Question: Describe the condition in detail:
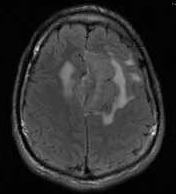
Answer: The disease is discussed as: The most common extraaxial neoplasm of the brain, meningiomas, often affect middle-aged women.  They account for 15-20% of all primary brain tumors. They are most commonly found in the parasagittal dura, convexities, sphenoid wing, cerebellopontine angle cistern, and olfactory groove.  Up to 90% are supratentorial, and 1% occur outside the CNS (presumably due to arachnoid rests).  Less than 10% cause symptoms, with the majority discovered incidentally or at autopsy or on brain imaging.

On CT, they are typically hyperdense, with up to 20% demonstrating calcification.  On MR, they are typically well-circumscribed and iso- to hypointense on T1, iso- to hyperintense on T2, and strongly enhancing.  A dural tail is seen in up to 72%, which is thought to represent a neoplastic infiltration or a reactive fibrovascular proliferation of the meninges.  This finding is suggestive but not specific, however.  Similarly, a distinct cleft of arachnoid with trapped CSF and vessels is common.  Meningiomas typically take one of two forms, either “globose” (spherical) or “en plaque” (flat).

Meningiomas may encase and narrow vessels, and incite a varying amount of edema, depending on location (cerebral cortical lesions have more edema, basal cisterns – less).  Bony changes may be hyperostotic or osteolytic, mimicking Paget’s or fibrous dysplasia.  On angiography, the “in-law” sign has been described (coming early and staying late) with an early blush and delayed washout.  Due to their vascularity, preoperative embolization can be performed (particularly at the skull base, where the lesions may be unresectable).

Malignant meningiomas, a rare variant, demonstrate rapid growth or intraparenchymal invasion.  These are associated with a higher rate of recurrence – 75%, versus a recurrence rate of 3-7% for benign meningiomas.